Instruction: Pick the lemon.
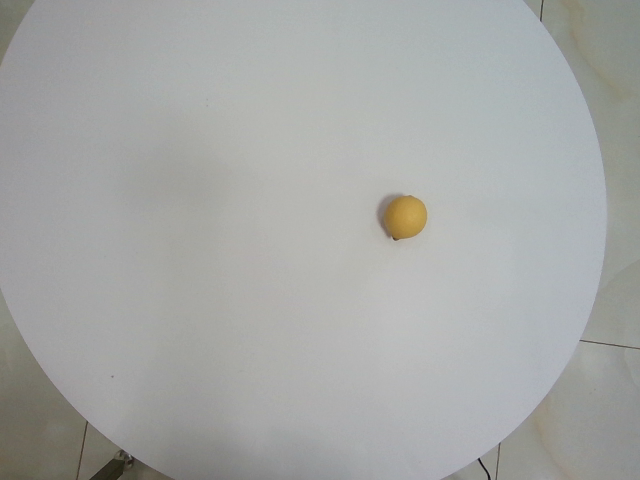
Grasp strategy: vertical